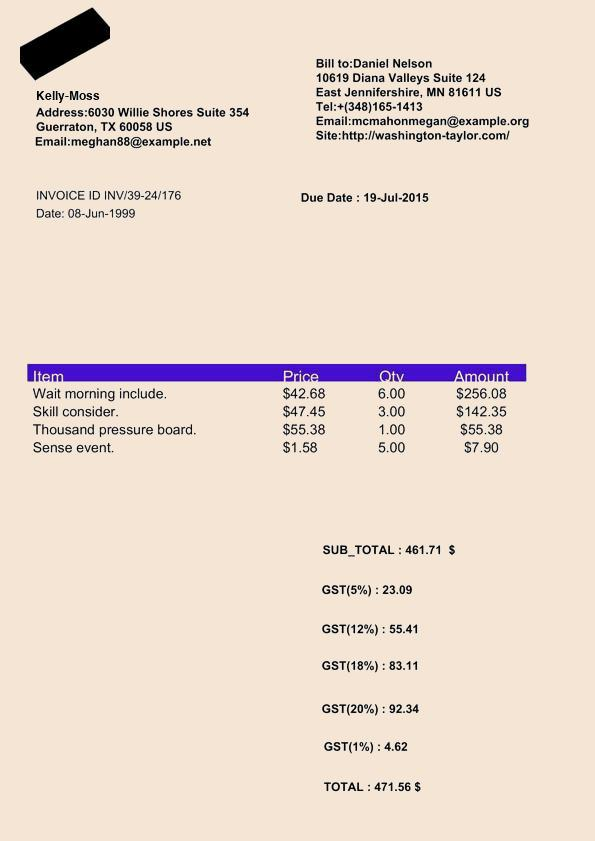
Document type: Invoice